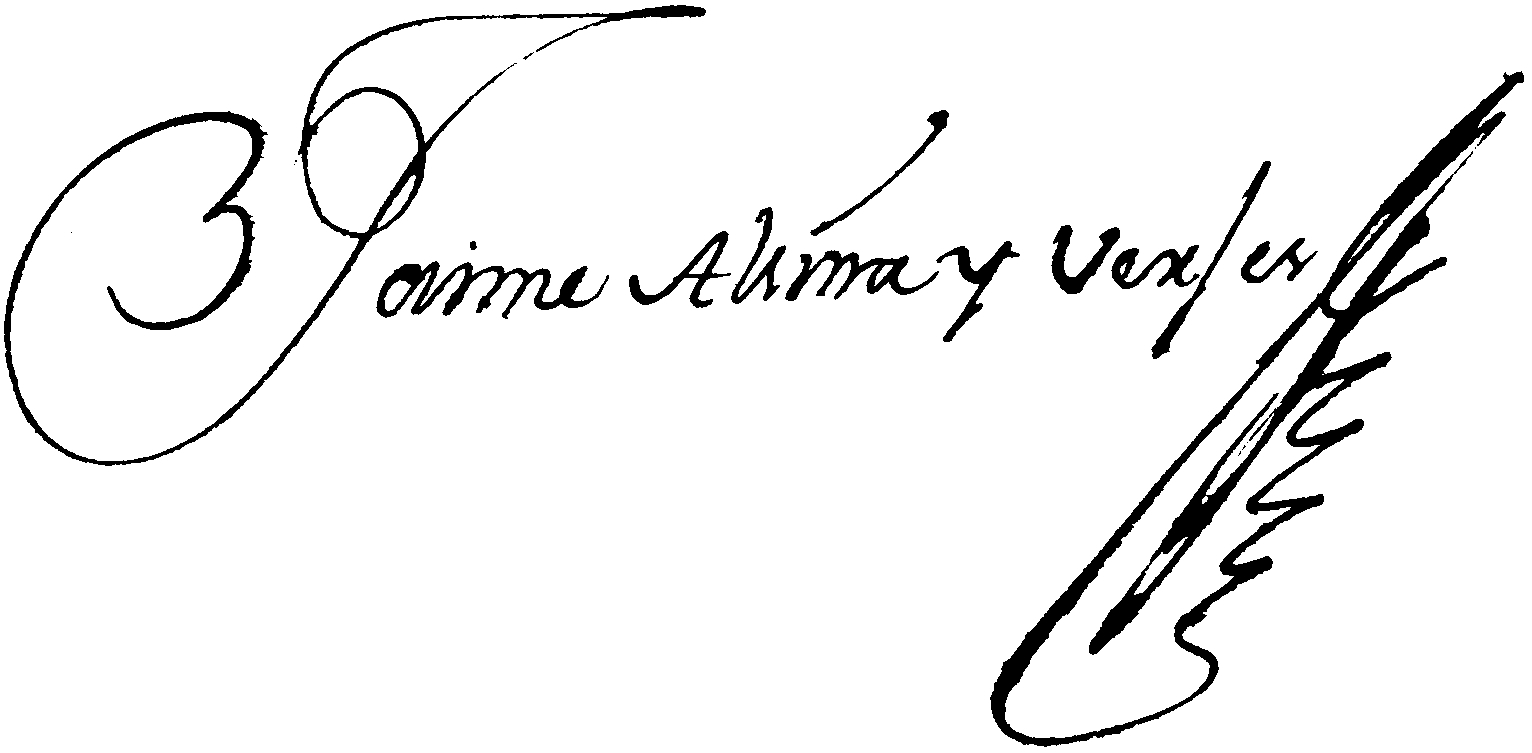
Signature of: jaime alsina i verjés